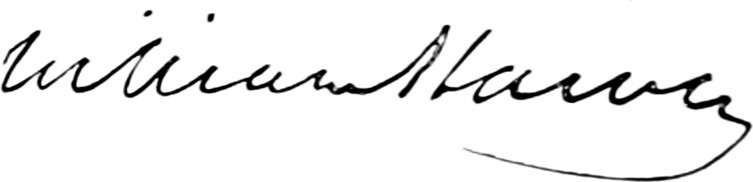
Signature of: william harvey